Question: What is the filing due date as per the document?
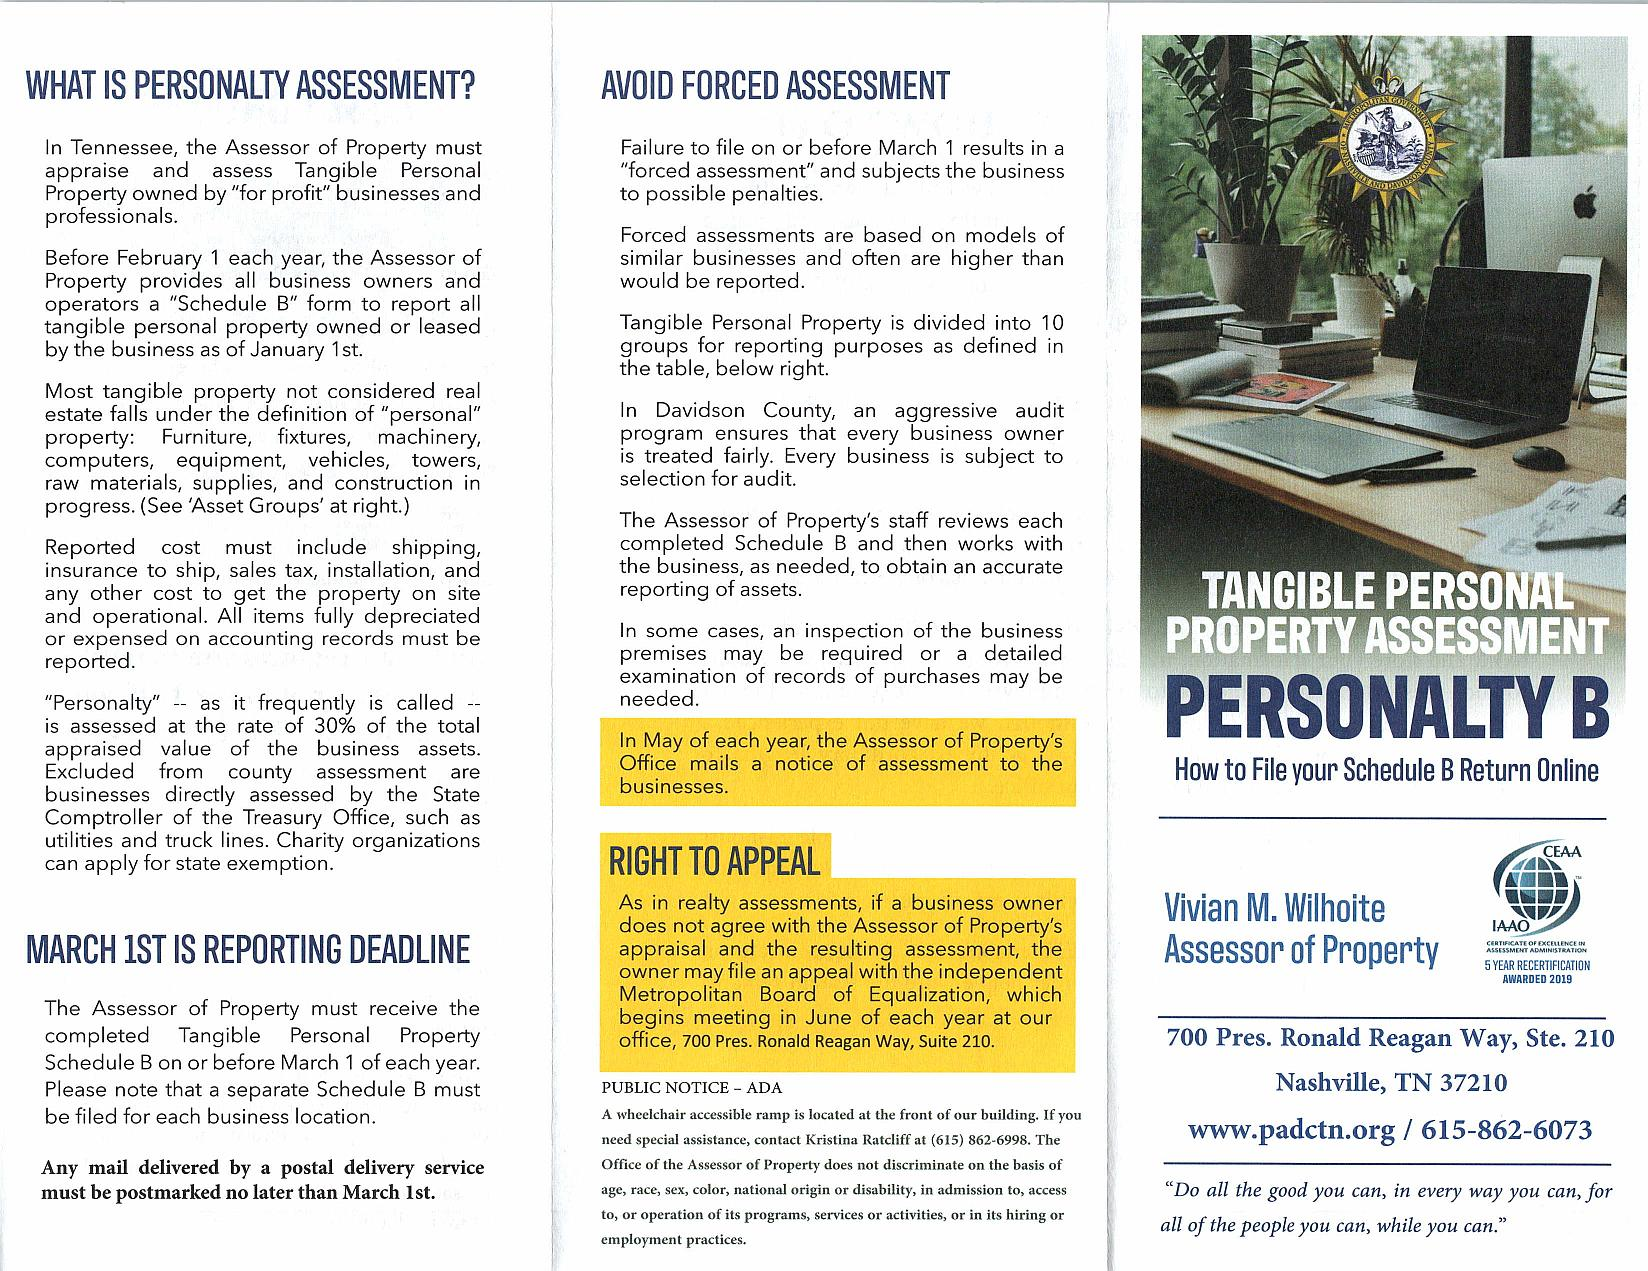
Answer: "1-Mar"